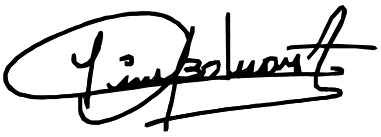
Signature of: dina boluarte